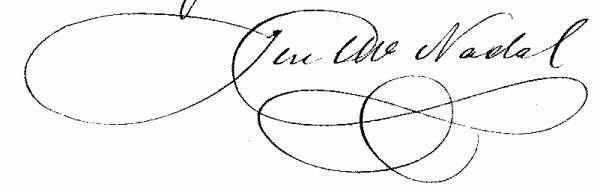
Signature of: josé maría nadal vilardaga